Question: How is the history relevant to the case?
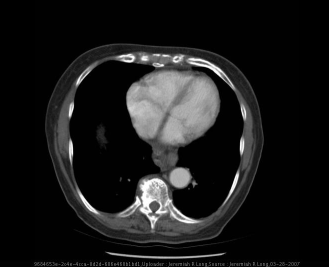
Answer: The patient's history of 74 year old female with dyspnea on exertion. is key in understanding the case.